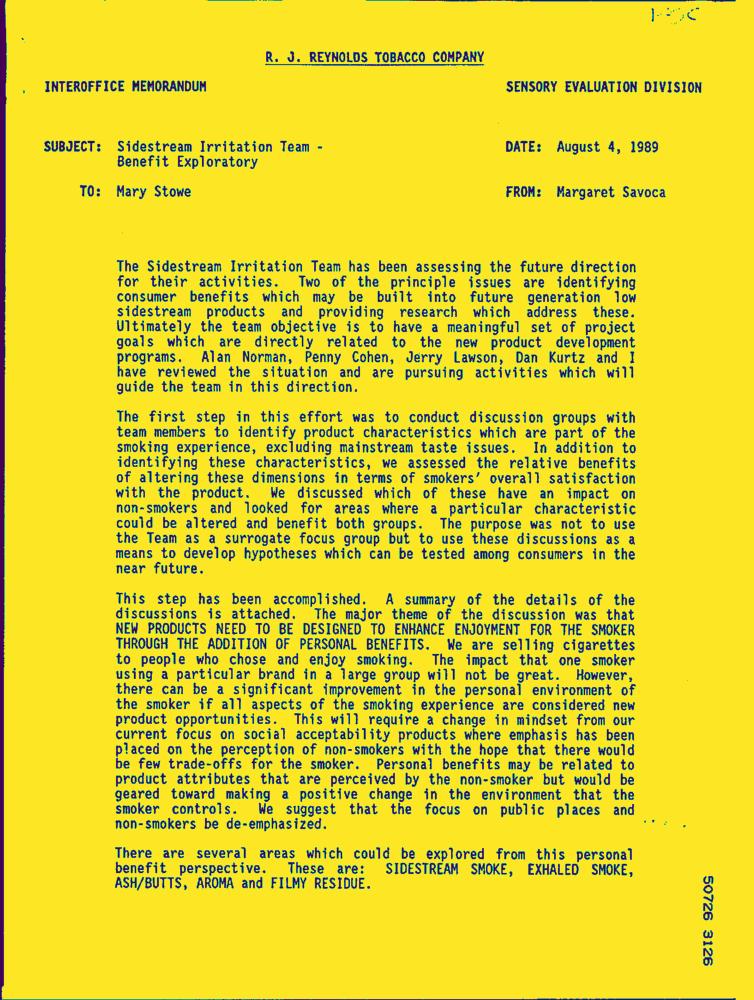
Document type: Letter-Doc